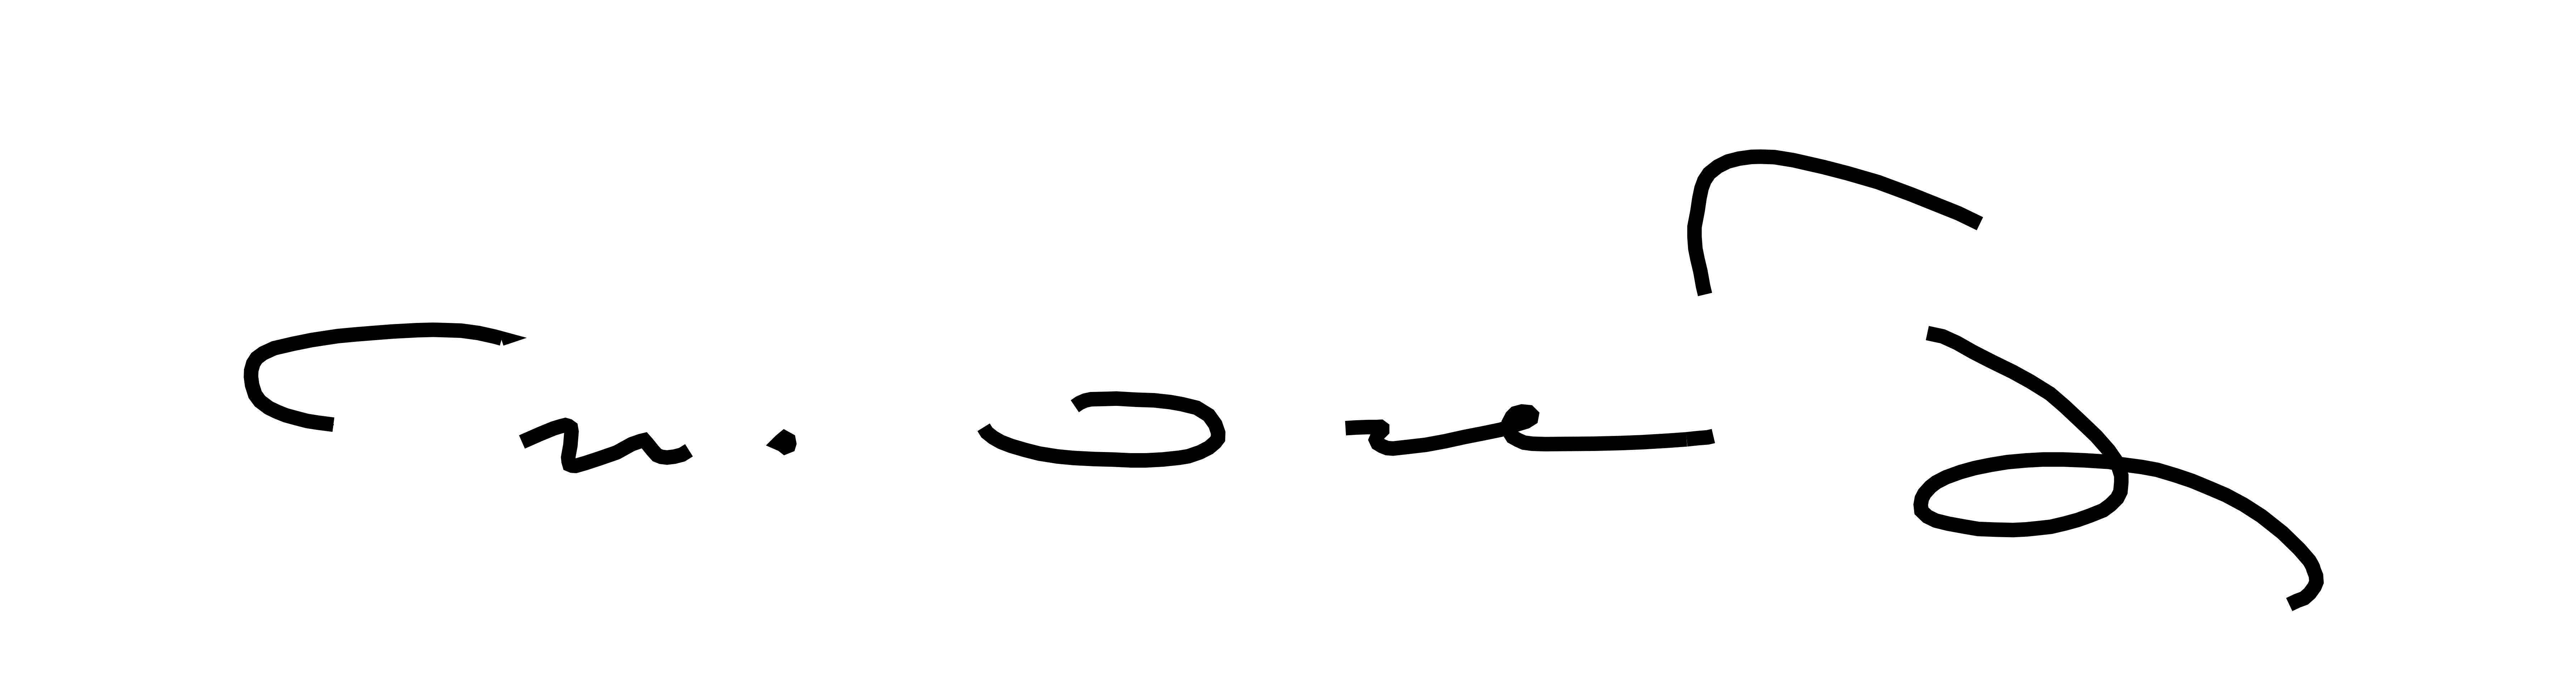
Signature of: ruslan abashidze